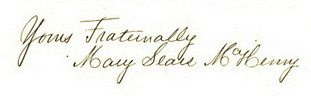
Signature of: mary sears mchenry